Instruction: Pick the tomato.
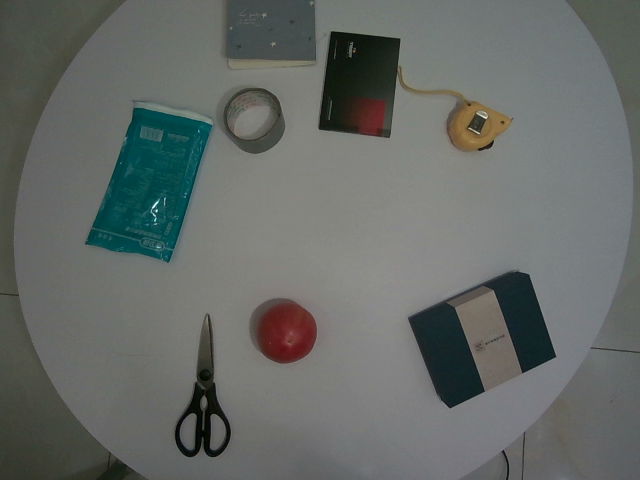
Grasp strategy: vertical